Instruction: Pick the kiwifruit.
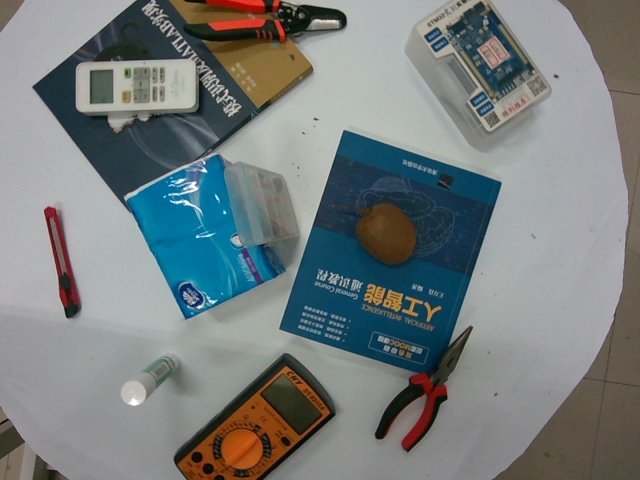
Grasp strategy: vertical